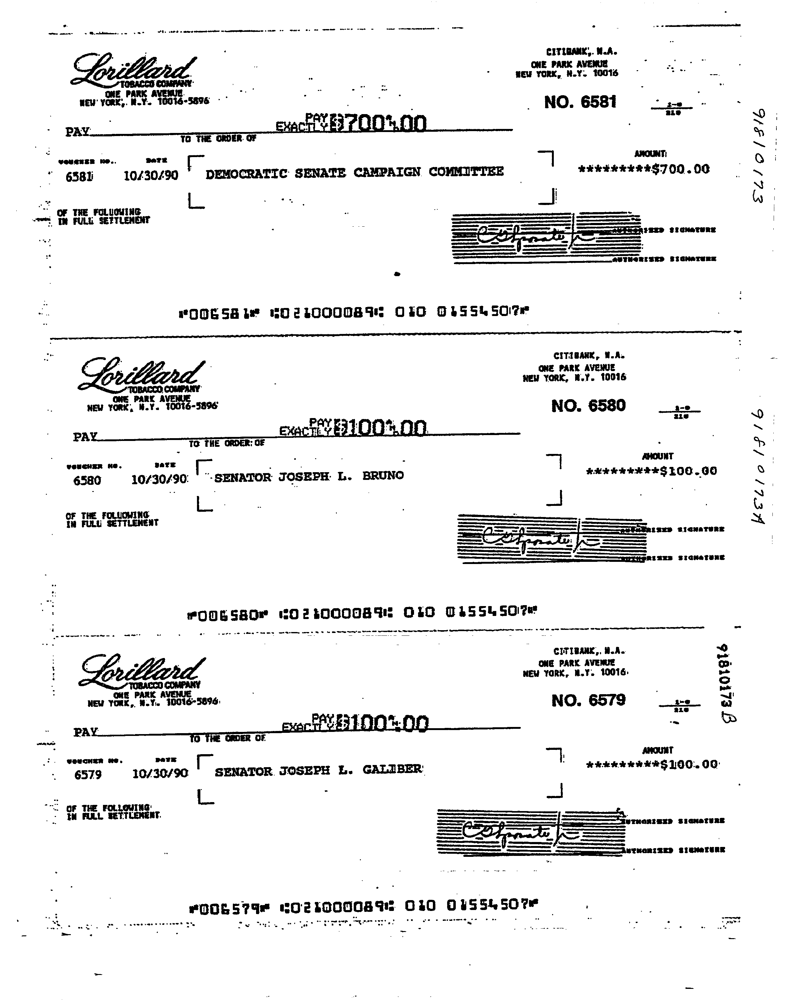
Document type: Invoice